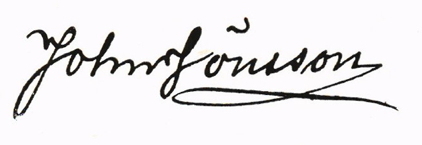
Signature of: john jönsson